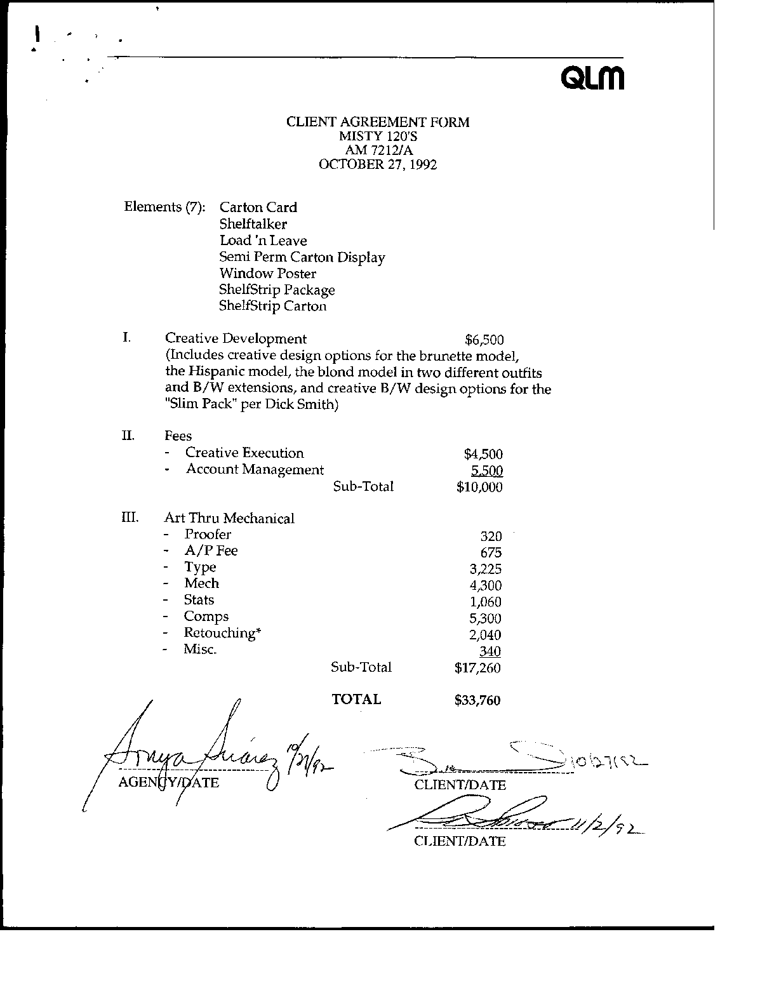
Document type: Invoice